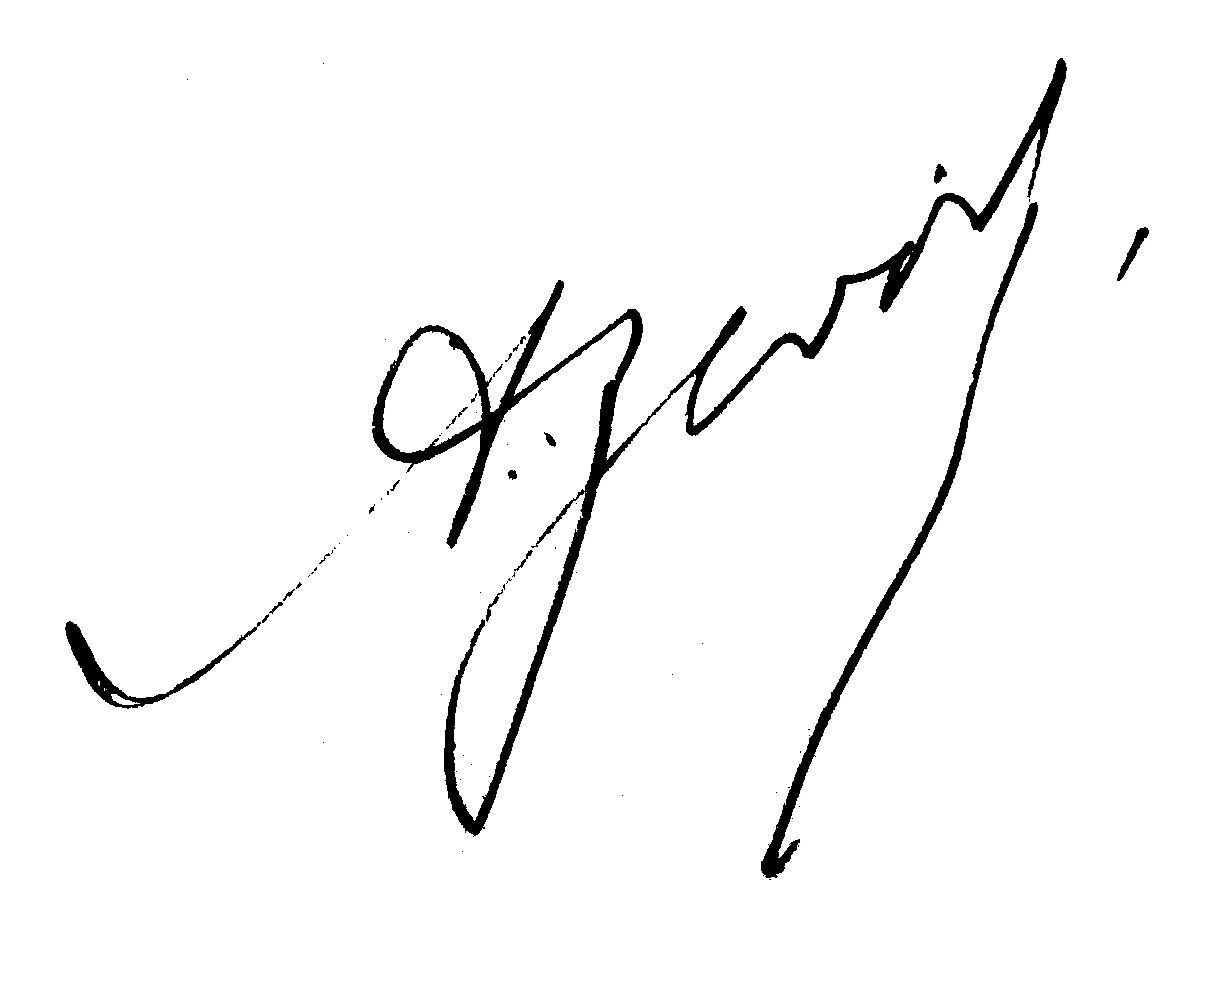
Signature of: adrien zévort